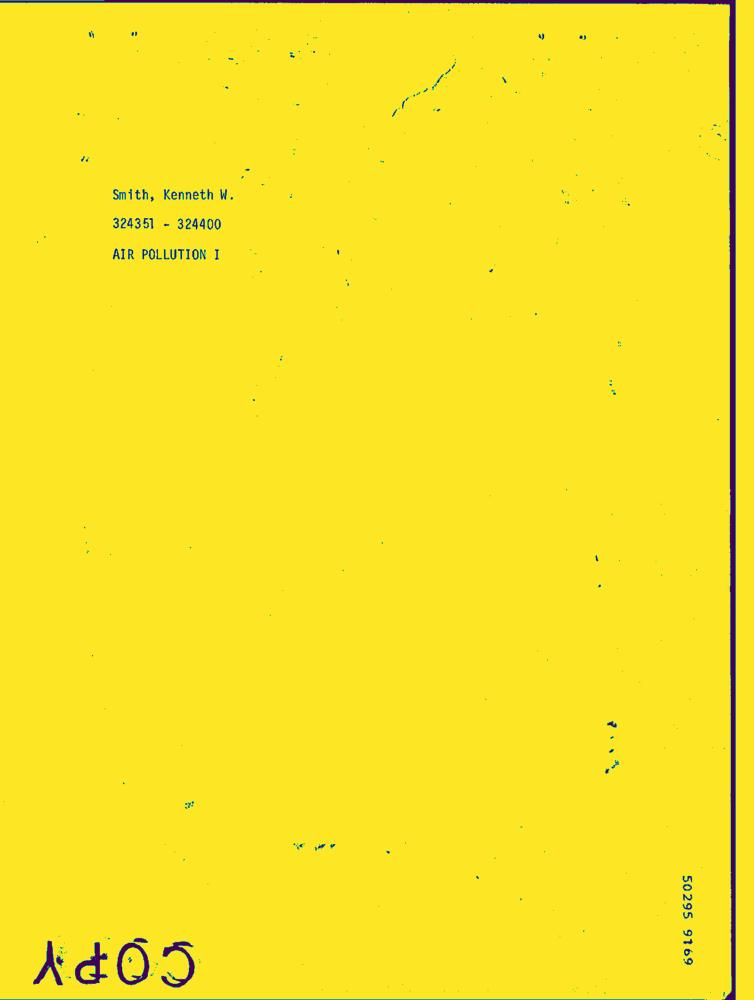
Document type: Hand-Written